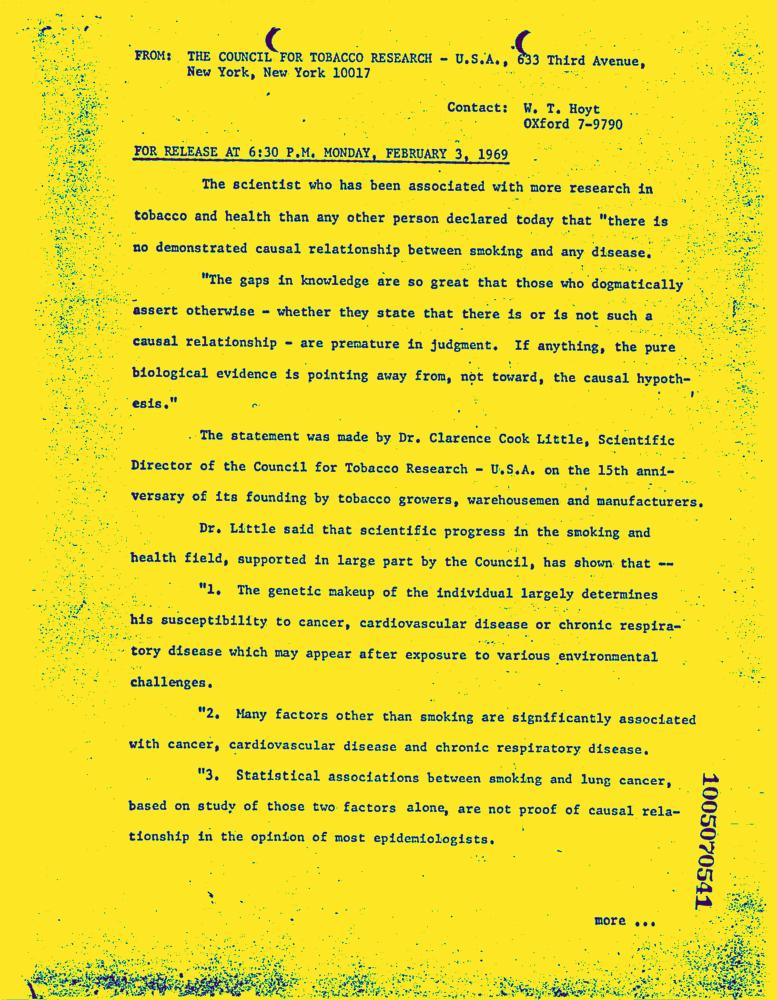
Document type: News-Article